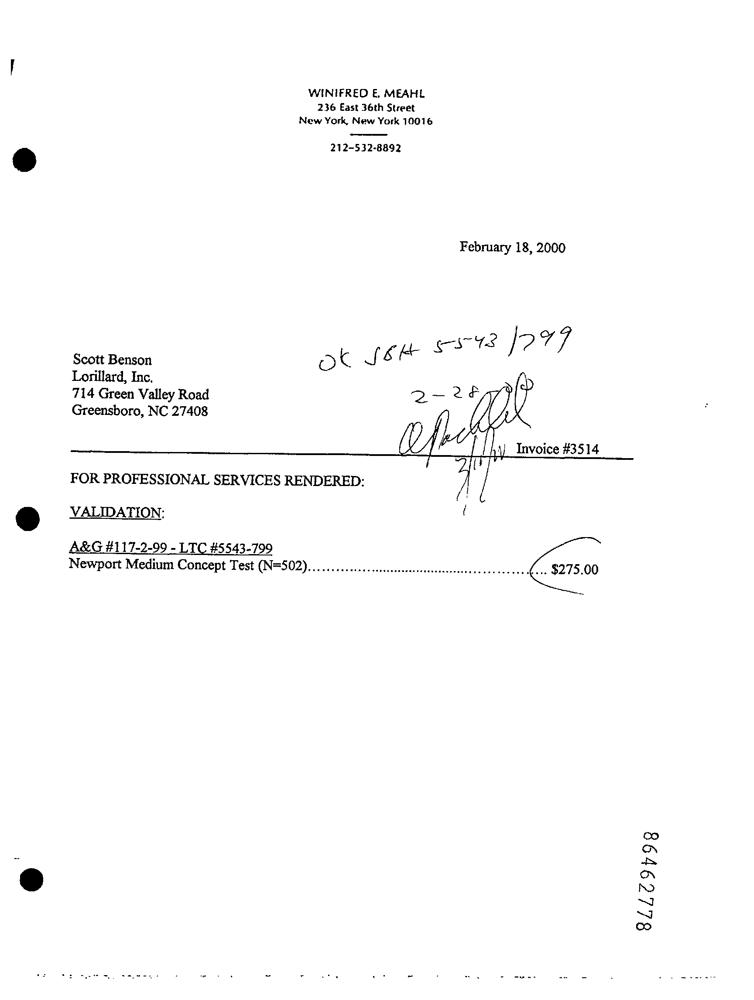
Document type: Invoice